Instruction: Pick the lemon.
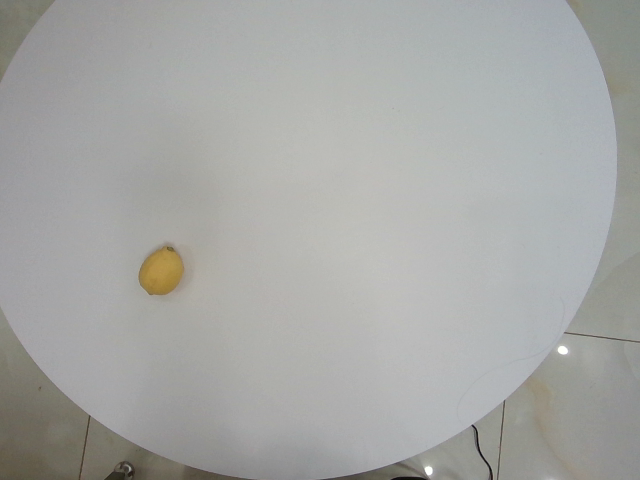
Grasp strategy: vertical